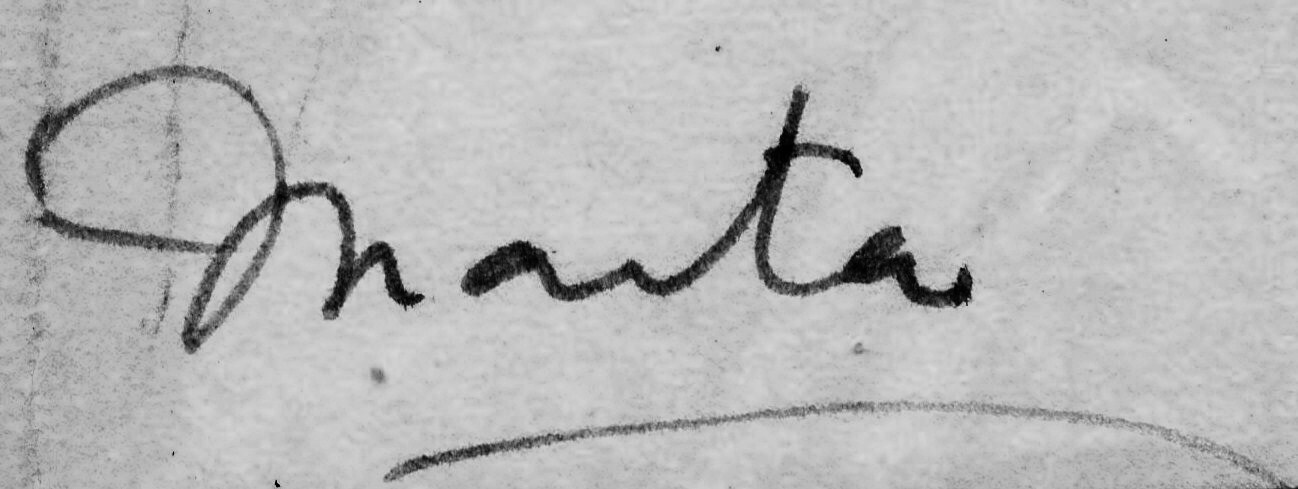
Signature of: marta colvin